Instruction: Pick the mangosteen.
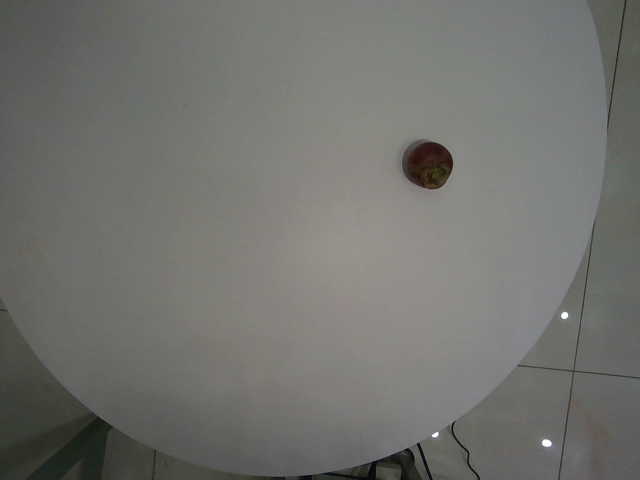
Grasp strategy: vertical